Question: What appears to be the issue?
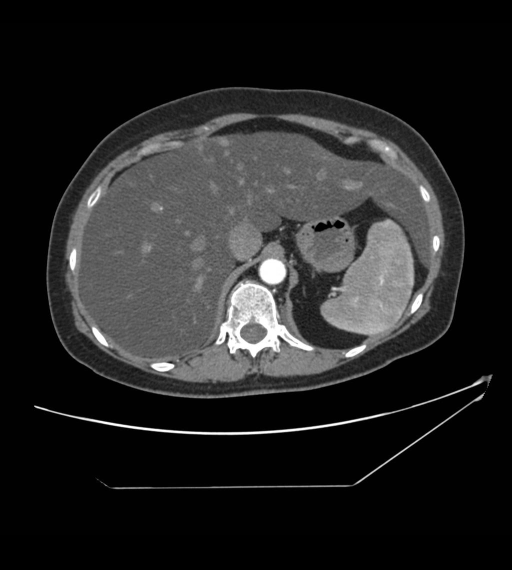
Answer: The findings suggest Selected Images – CT (contrast, arterial phase) of abdomen/pelvis
1.  Large, diffusely infiltrated fatty liver with accessory left lobe.  Compare to density of spleen.  Multiple areas of focal sparing in left lobe that appears nodular.
2.  Area of focal sparing near portal vein.
3.  Area focal sparing in left lobe.  Renal cyst and renal calculi.. Large, diffusely infiltrated fatty liver with accessory left lobe.  Compare to density of spleen.  Multiple areas of focal sparing in left lobe that appears nodular.. The patient might have a history of This is 51 year old woman  with known history of nephrolithiasis and left renal cyst.  She was being followed for stones and had long history of abdominal/pelvic CT’s and KUB films..